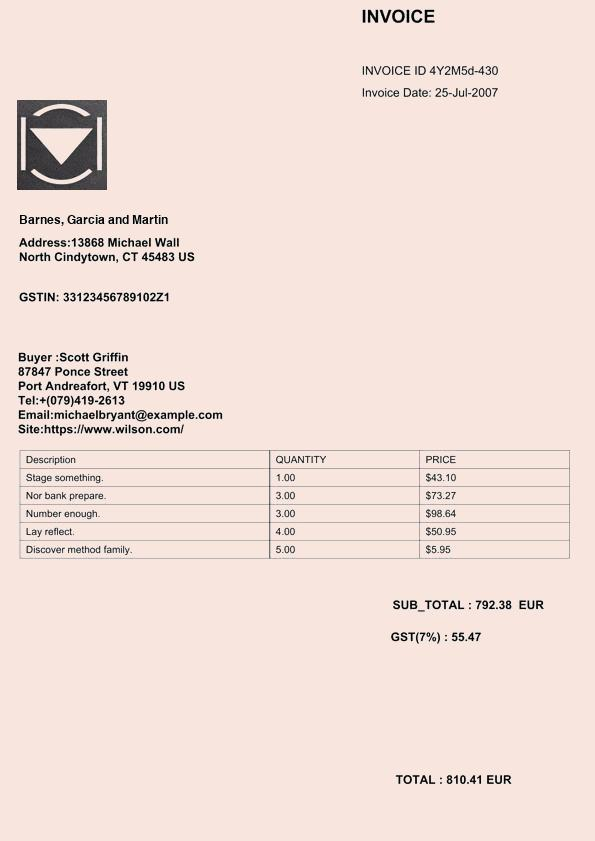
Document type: Invoice